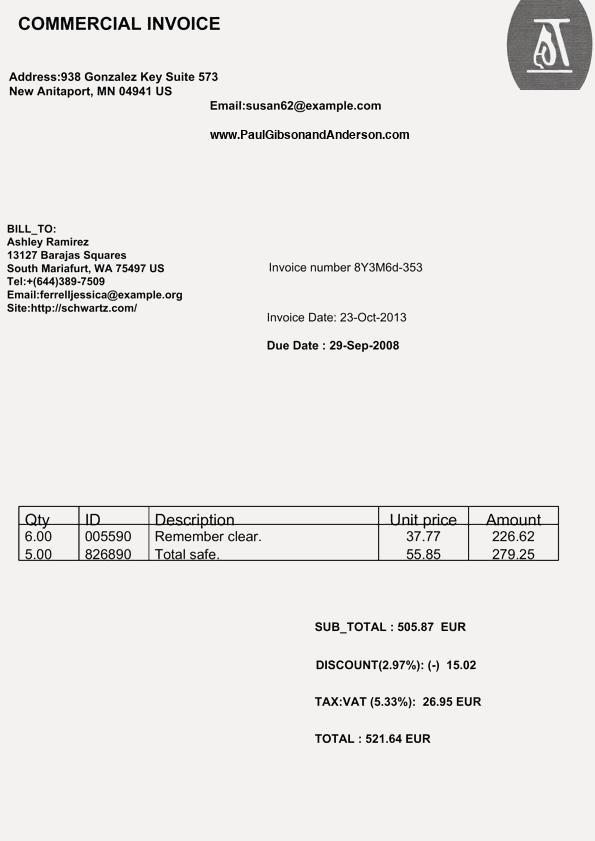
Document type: Invoice